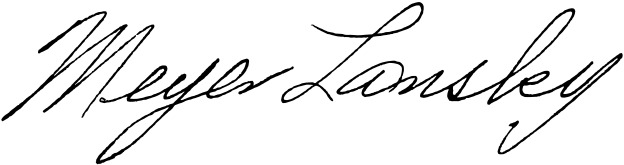
Signature of: meyer lansky